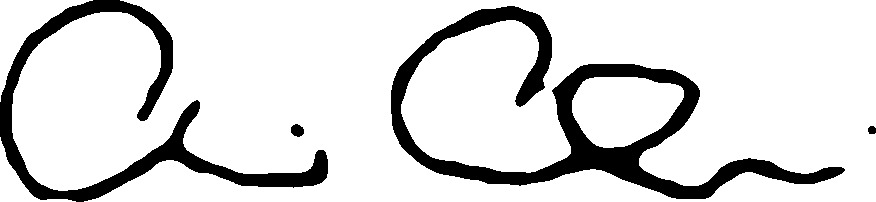
Signature of: amir mirza hekmati